Patient: Female, age 37
A 37-years-old female patient presented with complaints of pain in the left arm since three months followed by weakness a month later. The patient had dull boring pain around the left shoulder which radiated on lateral aspect of left arm. The pain progressed over 15 days to involve lateral forearm as well as the thumb and the index finger. This pain did not interfere in her daily activities and would respond partly to analgesics. After about a month, she noticed acute onset weakness in raising her left arm above the shoulder. The weakness progressed over a day to involve the entire left limb and she was unable to flex her elbow or grip objects. The patient also had decreased perception of hot and cold as well as texture of clothes. The patient had noticed that her left shoulder appeared thinner than the right and had history of occasional fasciculations in that region. There was no history of weakness or sensory loss in lower limbs or bladder bowel complaints. The patient had no history of fever, cough with expectoration or hemoptysis, trauma, weight loss, diabetes mellitus or hypertension. The patient did not complain of arthralgia, arthritis, rash or oral ulcers. She denied recent vaccination or unsafe sexual practices. With these above complaints, she consulted neurologist and was subjected to nerve conduction studies and electromyography and was diagnosed to have idiopathic left upper trunk brachial plexopathy. The patient was started on oral steroids, pain subsided transiently and the weakness did not respond to treatment. After about a month's therapy, she started noticing similar complaints in the right arm and at that time she was referred to our center for further evaluation and management. When the patient was presented in our outpatient department, she had developed painful weakness in both upper limbs (left > right) along with paraesthesia in both arms.
On examination, she was conscious, oriented and had normal higher mental functions. Cranial nerve examination was normal. Wasting was noted around the left shoulder girdle and left arm. The patient had hypotonia in both upper limbs. The power was grade 2 at shoulder joint, grade 3 at elbow joint, grade 4 at wrist extension and grade 5 at wrist flexion in the right upper limb as per Medical Research Council (MRC) grade. On the left side, power was MRC grade 2/5 at shoulder joint, 2/5 at elbow joint, 3/5 at wrist extension, 4/5 at wrist flexion and hand grip weakness was noted. The patient had normal power in both lower limbs. Deep tendon jerks in bilateral biceps, triceps, supinator were absent, ankle and knee jerk were normally elicitable. Bilateral plantar reflexes were flexor and abdominal reflex were present in all 4 quadrants. Sensory examination revealed about 30% loss in pin prick sensation in left arm in C5-C7 dermatome. Joint position and vibration sensation were impaired in the upper as well as lower limbs. The patient had positive Romberg's sign. There were no cerebellar signs, thickened nerves, stigma of tuberculosis or syphilis. No lymphadenopathy or spine abnormality was noted.
Complete hemogram, fasting blood sugar, renal and liver function tests were within normal range. Erythrocyte sedimentation rate was 24 mm at the end of one hour by Westergren method. C-reactive protein and anti- nuclear antibodies were negative. Anti-neutrophilic antibody (cANCA and pANCA), extractable nuclear antigens (ENA), serum were negative and cerebrospinal fluid (CSF) angiotensin converting enzyme (ACE) level was within normal limits. Microscopy of CSF revealed 10 cells, all of which were lymphocytes. CSF biochemistry showed protein 48 mg/dl and CSF sugar 67 mg/dl (corresponding blood sugar: 98 mg/dl). CSF for oligoclonal bands was positive. The CSF virology assessment for HSV PCR and IgM antibodies against herpes simplex, cytomegalovirus, Japanese encephalitis, varicella zoster virus, dengue and Epstein Barr virus was negative. Enzyme linked immunoassay (ELISA) for human immunodeficiency virus I and II was negative. Hepatitis B surface antigen (HBsAg) and anti- HCV antibody were also negative. Polymerase chain reaction for M. tuberculosis was negative. Cancer antigen 125 (CA-125) level was 45.39 U/ml (normal value below 35 U/ml). Onconeural antibodies could not be performed. The repeat nerve conduction studies revealed left sided pan-plexopathy and right upper trunk plexopathy. Electromyography was suggestive of denervation and showed fibrillation, fasciculations and large amplitude motor unit action potentials.
Magnetic resonance imaging (MRI) of cervical spine showed mild swelling of the cord along with hyperintense signals within the spinal cord on T2 weighted images. In addition, hyperintensities of multiple radicles were noted bilaterally on T2 fat suppression images [Figure 1]. Incidentally, MRI revealed an ill defined, heterogeneously enhancing lesion (4 x 3 x 3 cm3) in the left upper lung [Figure 1]. Computed tomography (CT) thorax showed well defined heterogeneously enhancing soft tissue attenuation lesion with speculated margin in apico posterior segment of left upper lobe [Figure 2]. Rest of the lung parenchyma was normal and no significant mediastinal lymphadenopathy was noted. CT guided fine needle aspiration cytology revealed malignant epithelial cells lying in clusters in a hemorrhagic background [Figure 3].
The patient received intravenous methylprednisolone 1 gm/day for 5 days followed by oral prednisolone 1 mg/kg/day for one month. After the confirmation of the lung malignancy on follow up imaging, she was referred to oncology and was advised chemotherapy followed by radiotherapy.
MRI cervical spine [Figure 2] done after one month of steroid therapy showed disappearance of the cord hyperintensity but the mass lesion had increased significantly in the size (6 x 4 x 6 cm3). The arm pain had responded but weakness persisted. The patient is currently receiving chemotherapy and radiotherapy.
Keywords: myelo-radiculoplexopathy, non small cell carcinoma, onco-antibodies, paraneoplastic neurological syndromes, person in the barrel syndrome
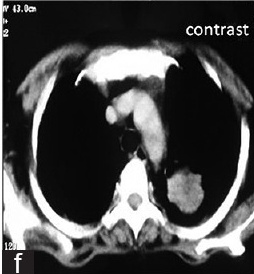
Image caption: (d) STIR coronal view shows resolution of signal changes in the nerve roots. Figures e and f shows contrast enhancing rounded opacity in the apex of left lung on computed tomography of chest.